Question: In what way does the history help explain the case?
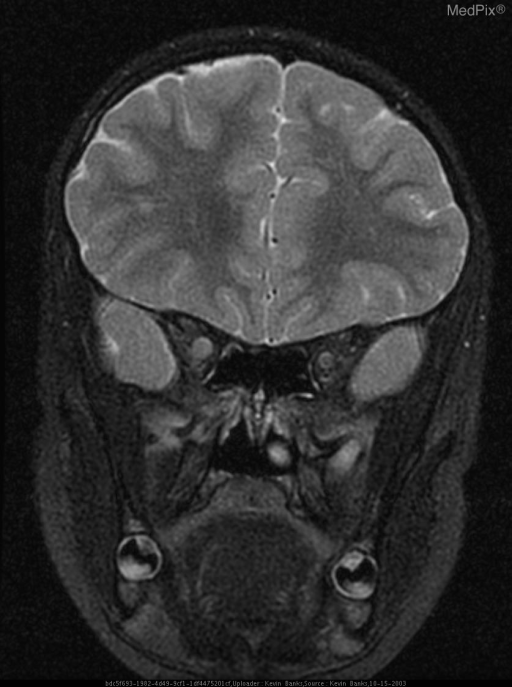
Answer: The patient's history of A 6 YO female presented to the emergency department with a 3 day history of right eye pain and severe decreasing visual acuity. is key in understanding the case.